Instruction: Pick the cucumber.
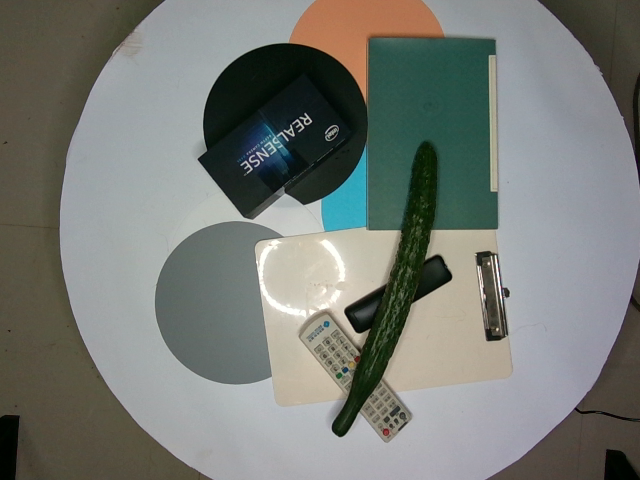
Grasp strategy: vertical